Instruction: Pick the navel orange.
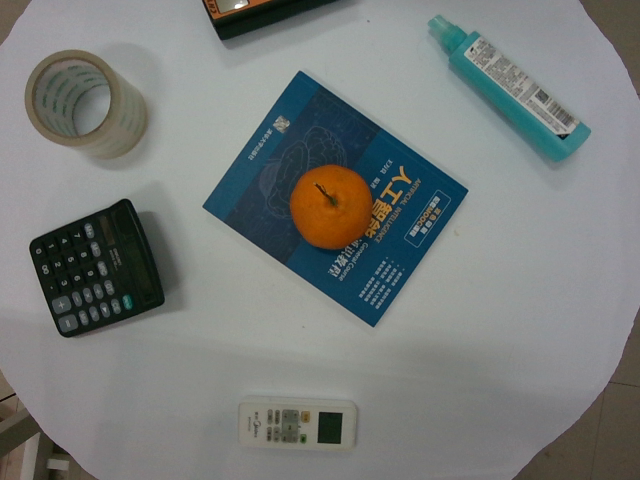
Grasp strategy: vertical